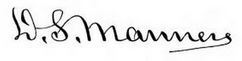
Signature of: david stout manners